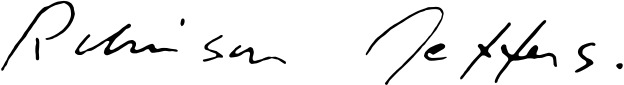
Signature of: robinson jeffers